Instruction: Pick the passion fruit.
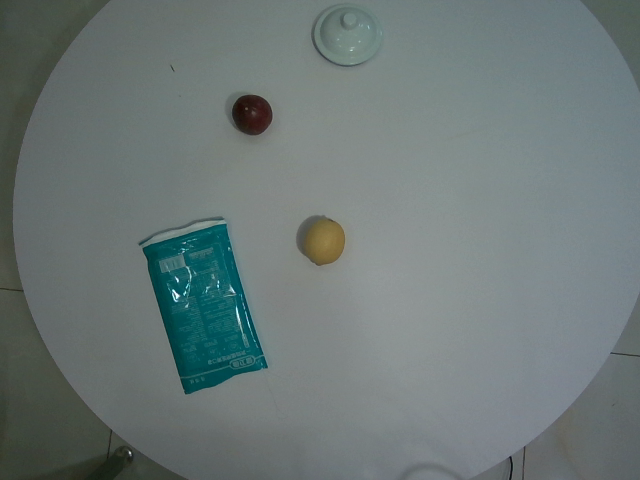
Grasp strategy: vertical